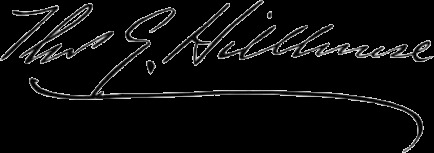
Signature of: thomas hillhouse